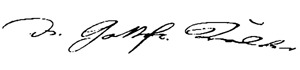
Signature of: gottfried keller